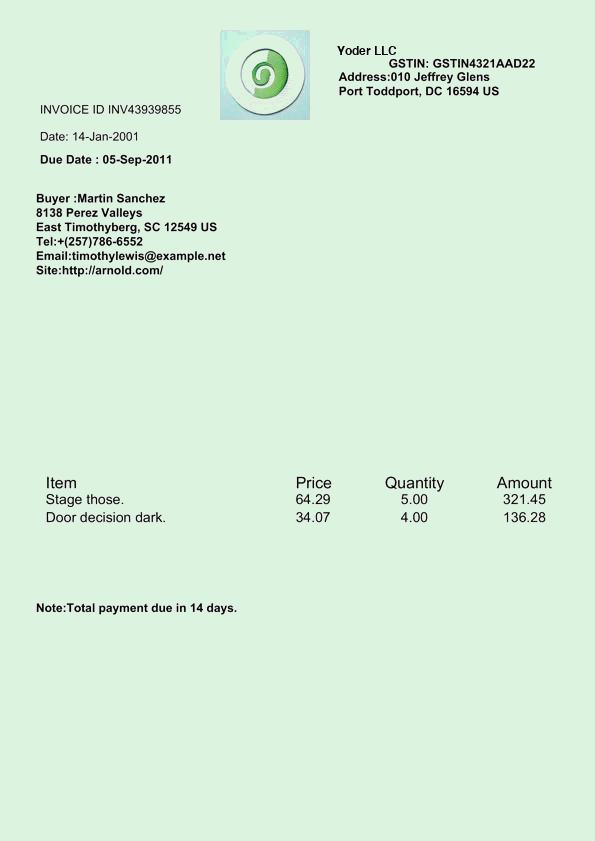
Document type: Invoice